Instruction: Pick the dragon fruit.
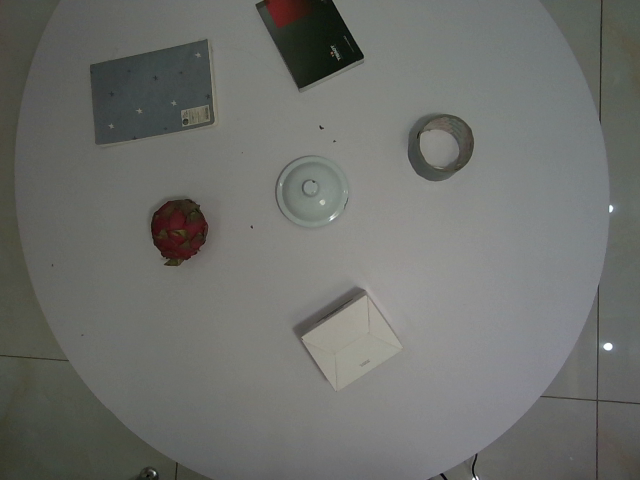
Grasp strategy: vertical